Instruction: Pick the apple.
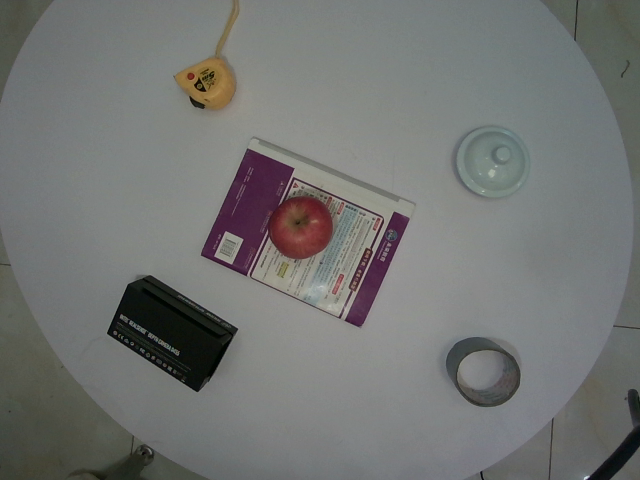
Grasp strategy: vertical